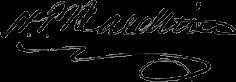
Signature of: henry p baldwin